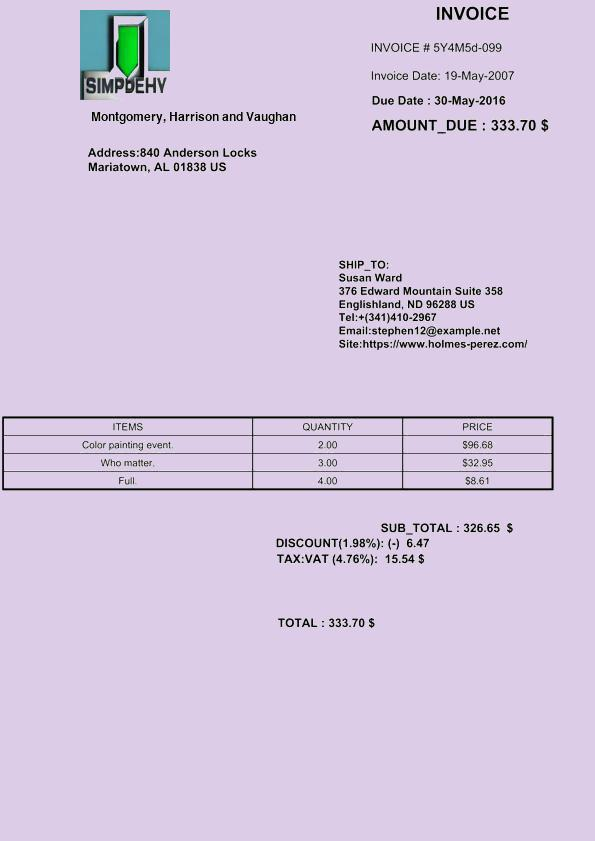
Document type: Invoice